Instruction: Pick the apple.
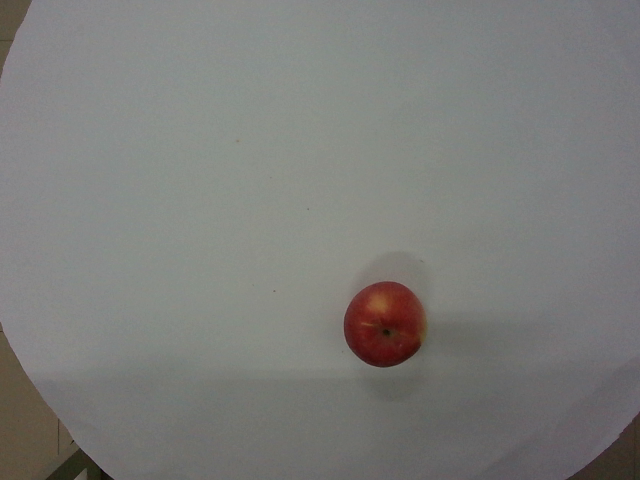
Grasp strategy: vertical